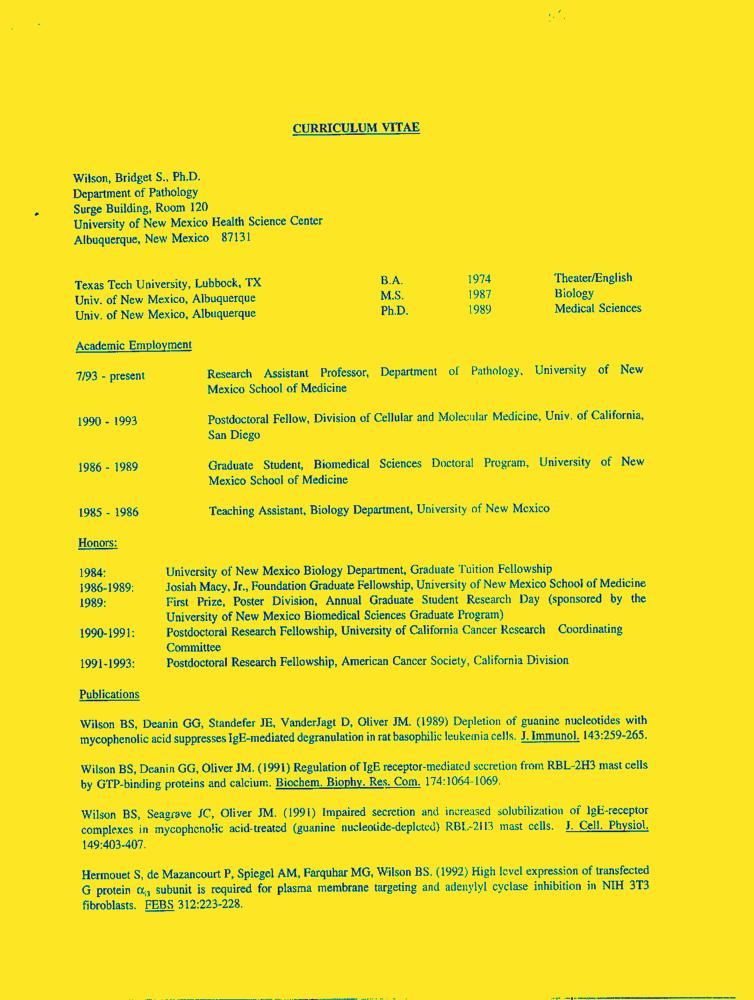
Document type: Resume-Doc